Question: What is the main concern?
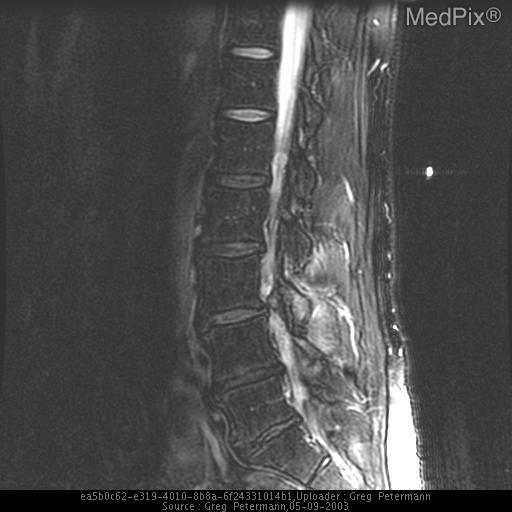
Answer: The findings suggest non enhancing cystic lesion, hypointense signal on T1 and hyperintense on T2 adjacent to a degenerative facet. multiple MRI images showing nonenhancing cystic mass adjacent to degenerative facets. The patient might have a history of back pain and left radicular sx.